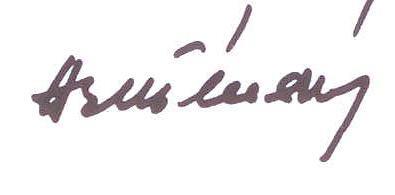
Signature of: rudolf hrušínský